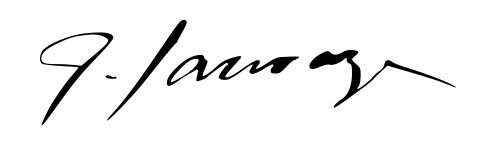
Signature of: thomas sauvage